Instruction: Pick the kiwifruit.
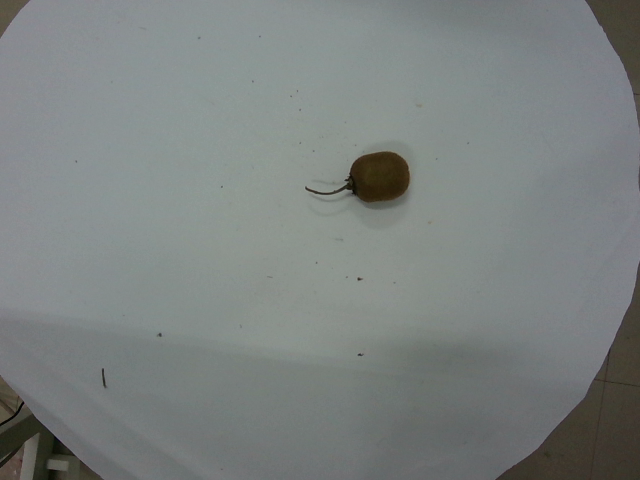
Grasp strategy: vertical